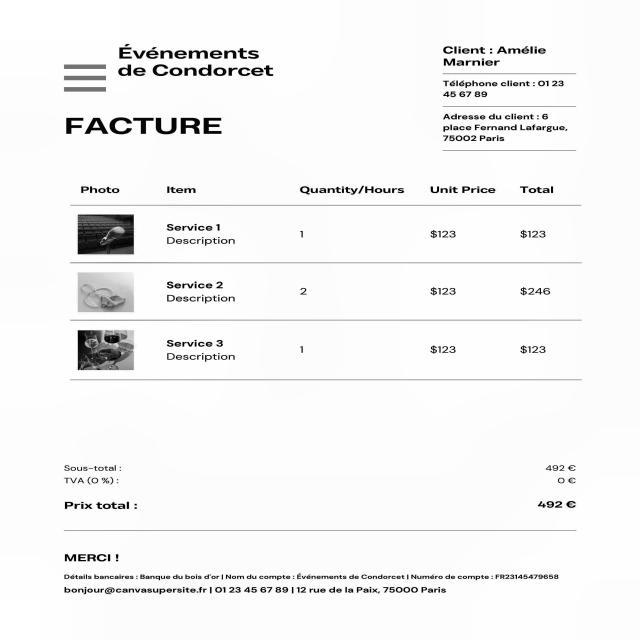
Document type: Invoice